Question: What jurisdiction, city, or county is the document associated with?
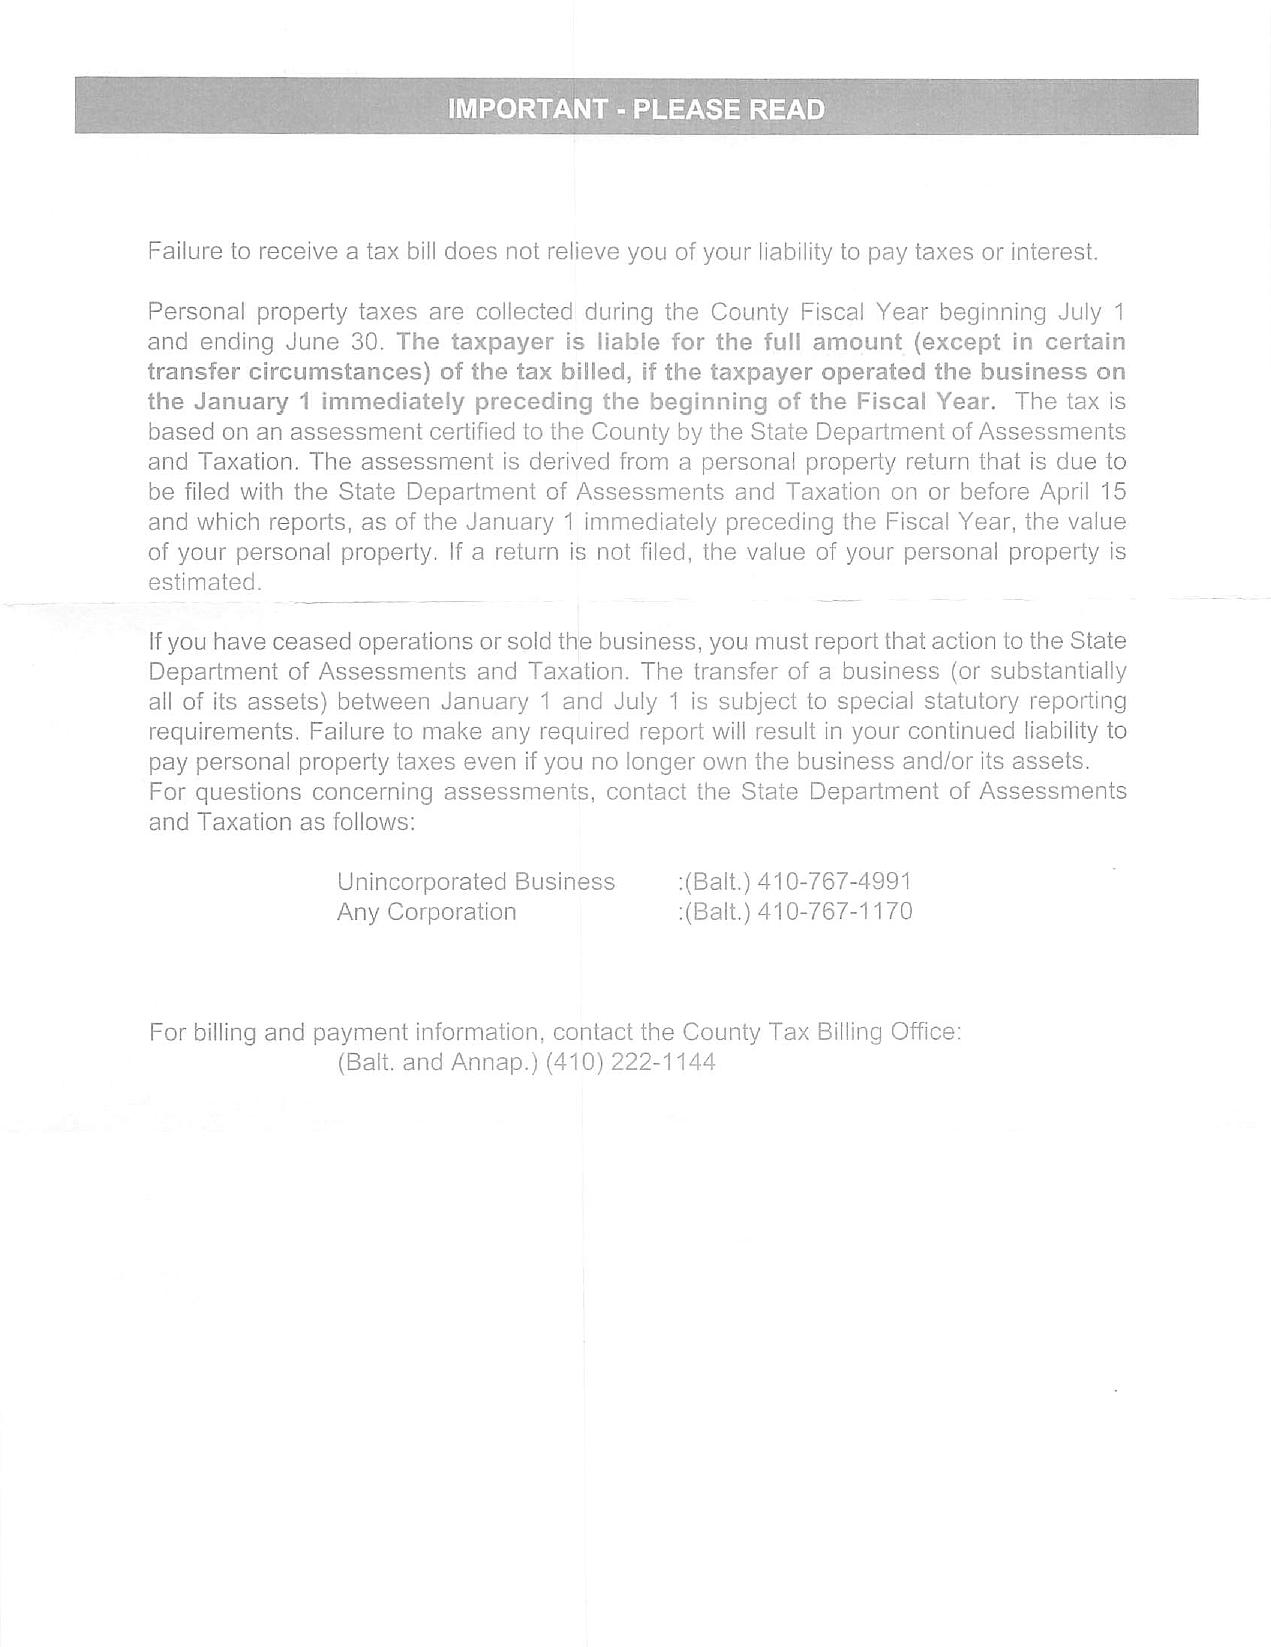
Answer: "County"